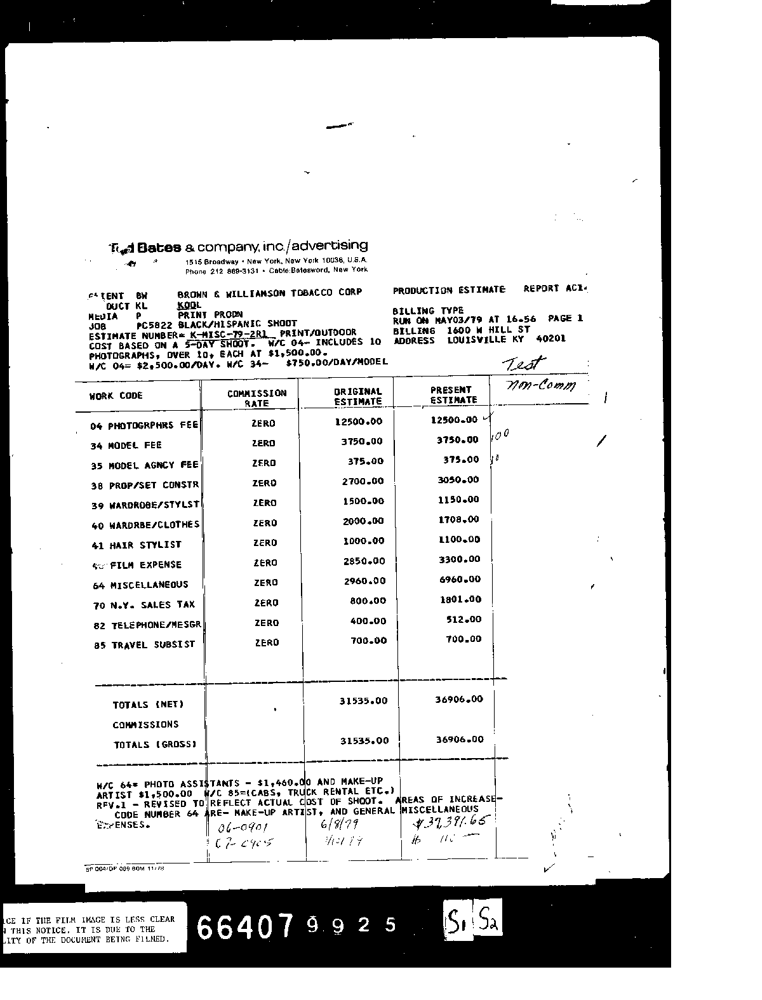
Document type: Invoice